Question: Explain the disease:
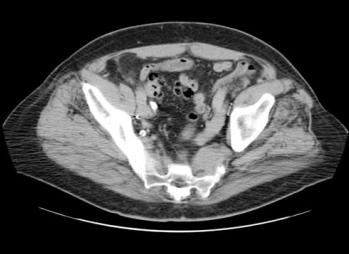
Answer: The disease is discussed as: Crossed Fused Ectopia (CFE) is seen in 1/1000 to 1/1500 autopsies.  In 85-90% of patients with ectopic kidney will be fused.  CFE is believed to occur when either there is a failure of nephrogenic cells to separate or fusion of 2 blastemas during abdominal ascent.  Typically the lower kidney is malrotated and both pelves point toward midline.  The ureter of the ectopic kidney crosses midline and enters the bladder on the contralateral side.  There are no known congenital anomalies associated with CFE.

Typically CFE is asymptomatic and is an incidental finding.  There can be an higher risk of injury the the ectopic kidney if it overlies the spine.